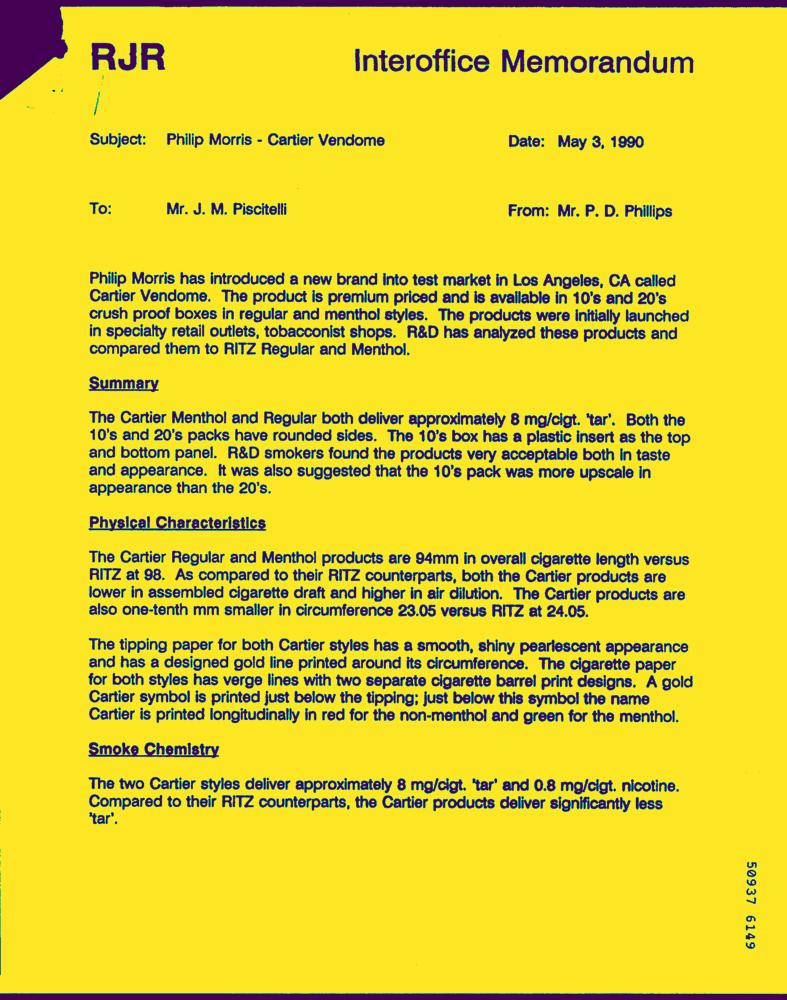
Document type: Letter-Doc